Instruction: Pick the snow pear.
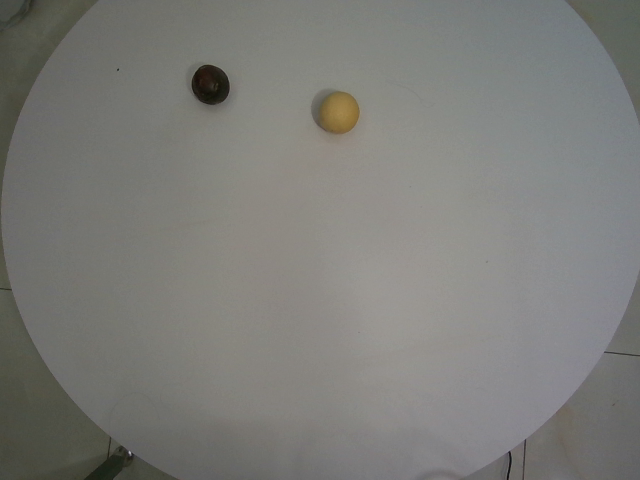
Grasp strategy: vertical